Question: What might the diagnosis be?
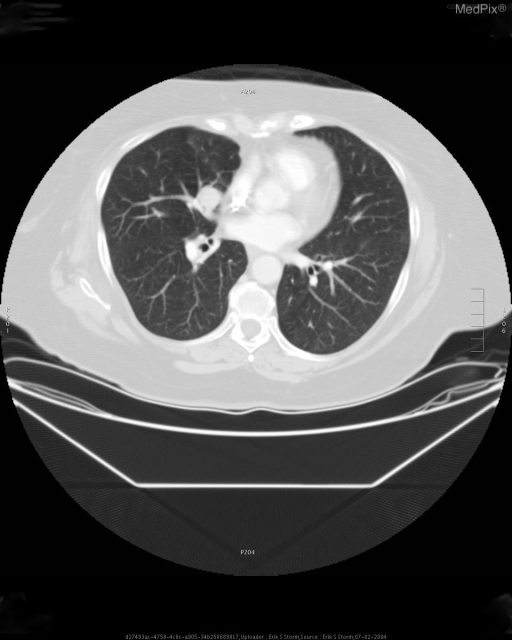
Answer: The possible diagnosis includes Hilar LAD
Primary Bronchial Neoplasm
Primary Lung Neoplasm
Metastatic Disease.